Question: Talk about the condition:
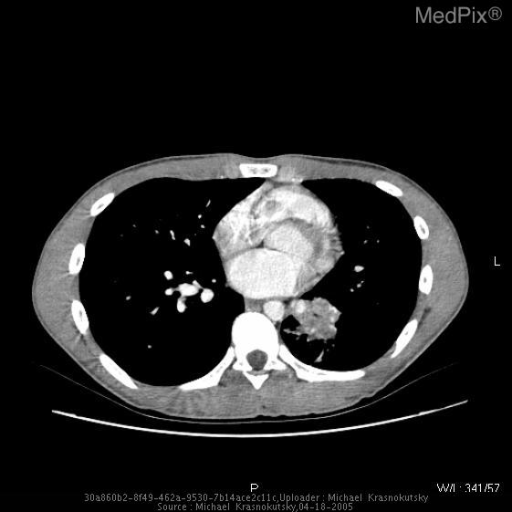
Answer: The disease is discussed as: Bronchiectasis is defined as irreversible local dilatation of the bronchial tree with associated bronchial wall thickening.  Clinically most patients present with cough (usually chronic), recurrent infections and hemoptysis.  Although not a single disease process, bronchiectasis remains a descriptive final common pathway for several distinct disease processes.  Etiologies include:
Post-infectious: Measles, whooping cough, TB and allergic
bronchopulmonary aspergillosis)
Inflammatory: Association with Crohn’s & Ulcerative Colitis
Congenital: Bronchial atresia, Williams-Campbell syndrome, Cystic Fibrosis
Obstruction: Primary neoplasm, Foreign body, Enlarged lymph nodes
Impaired Clearance: Kartagener’s syndrome (Dysmotile cilia syndrome + situs)
Immunodeficiencies: Hypogammaglobulinemia, alpha-1 antitrypsin deficiency
Pulmonary Fibrosis: Traction bronchiectasis

Although findings consistent with bronchiectasis can be observed on routine chest radiographs and moreso on chest CT, dedicated high-resolution CT (HRCT) remains the modality of choice for the evaluation of bronchiectasis.  Although some authors report up to 7% normal chest radiographs in patients with bronchiectasis, even conventional CT may not delineate the etiology in a small percentage of patients.  Therefore, not only does HRCT delineate the location of the lesions in the lung, but remains the most sensitive and specific examination available.

Findings on HRCT include:
-Lack of bronchial tapering              -wall thickening
- bronchial dilatation                   -mucoid filling
-“signet ring” sign  with adjacent pulm artery as stone and bronchi as ring ie: relative enlargement of the bronchial
-“tram lines” sign

Three classifications have been adopted as standard which include:
1. Cylindrical: bronchi have fusiform dilation and lack of tapering and presence of abrupt termination.-ABPA
2. Varicose: usually has a more dilated bronchi than cylindrical, however will have bronchial constrictions that produce an irregular outline to the bronchi. – Cystic Fibrosis
3. Cystic: thick-walled saccular dilatations that can have air-fluid levels secondary to retained secretions-Bronchial stenosis

Although various disease processes have some regularity, there is some overlap and variablity of the type and location of the involved bronchi.

Treatment:
	Antibiotics and respiratory therapy are the mainstays of conservative therapy.  Surgical resection is an option of last resort for advanced disease.  Episodes of massive hemoptysis have been known to occur requiring emergent embolization of involved bronchial artery.  In the case of bronchiectasis in the setting of inflammatory bowel disease however the mainstay of therapy remains steroids as they lesions can undergo striking resolution once proper therapy is initiated.